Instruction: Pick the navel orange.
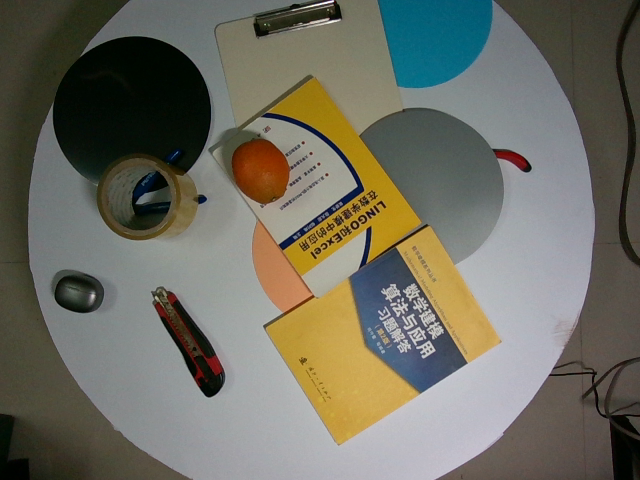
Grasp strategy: vertical